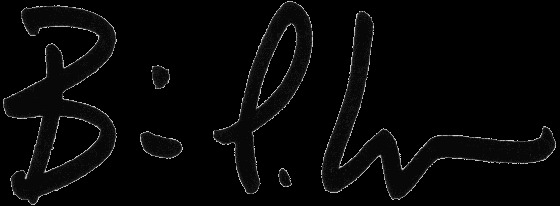
Signature of: brian kemp